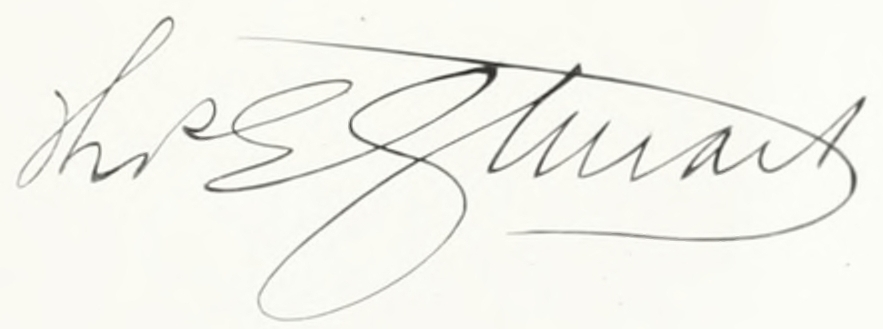
Signature of: thomas e stewart